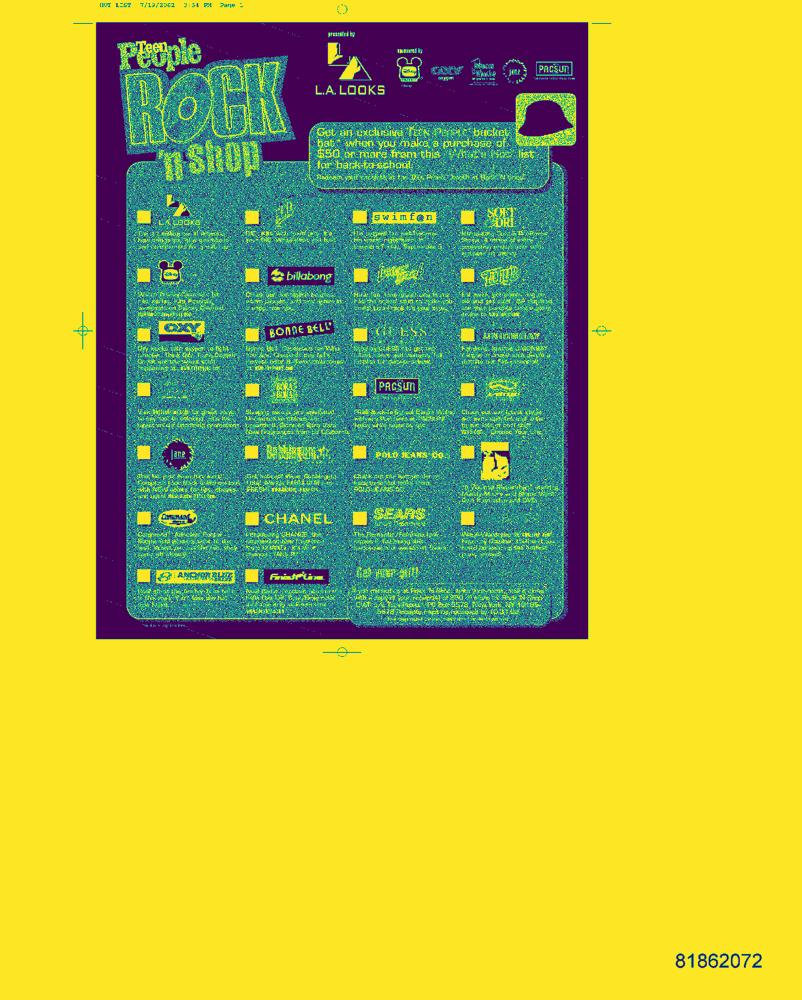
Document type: AD